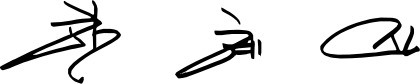
Signature of: q16173370